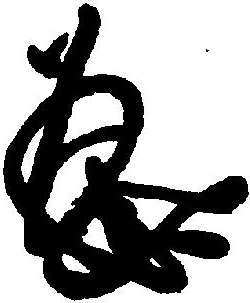
Signature of: go hanazono